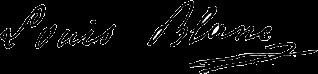
Signature of: louis blanc